Patient: Female, age 34
A 34-year-old young lady was admitted to the Department of Rheumatology and Immunology of the 2nd affiliated hospital of Chongqing Medical University (CQMU), Chongqing, China, on May 6, 2021, due to "limb joint pain for more than one month" (Figure 1). More than a month before admission, the patient developed bilateral symmetrical pains in her wrists, elbows, knees, and ankles without obvious causes, along with tenderness. These symptoms were heavier in the morning with stiffness, and slight relieving at afternoon. The involved joints were intermittent swelling, without wandering or joint deformity. During the course of disease, she had no fever, cough, expectoration, abdominal pain, and diarrhea. This lady was with a height of 160cm, and a weight of 55kg (BMI 21.48kg/m2). She was a salesperson, working at a supermarket with central air conditioning. And a dog was raised at the lady's home. She had married without a child. She had no history of smoking or alcohol consumption. There was an allergic history to cephalosporin about 10 years ago. She was born and living in Chongqing for a long time, and she had not gone to other places for a recent year. Physical examination of her whole body showed no abnormal findings.
After admission, firstly, the lady's anti-Ro antibody was positive (++), Sjogren's syndrome was suspected. However, no abnormality was found in the parotid gland and bilateral submandibular glands. Therefore, lip mucosa biopsy was performed to further exclude the diagnosis of Sjogren's syndrome. At the same time, ultrasonography of muscle and bone showed that there was some effusion in the joint cavity of the right knee joint. Along with the symptoms of joint pain, rheumatoid arthritis should be considered. Next day, the negative results of anti-cyclic citrullinated peptide (CCP) and rheumatoid factor (RF) helped decrease the possibility of rheumatoid arthritis' diagnosis. Enhanced CT scanning of chest (Figure 2) unexpectedly showed bilateral pulmonary interstitial inflammation, with multiple lymphadenopathies, thus pneumonia was considered (Figure 2A and B). Although the patient had no typical symptoms like fever, cough, expectoration, or shortness of breath, levofloxacin was given empirically with elevated neutrophils (Figure 3A). At the same time, the relevant etiological examination was further arranged; however, these results were successively showed negative (Supplementary Table 2).
On the third day, the lady's joint pain was still obvious, so she underwent an intra-articular puncture, fluid extraction, and 1 mL of Diprospan injection into the intra-articular cavity for anti-inflammatory treatment. The pathological results of lip mucosa came back and showed that no lymphocyte aggregation was found. Till then, the diagnosis of Sjogren's syndrome was completely excluded. And the patient's joint pain relived. One week later, a re-examination of chest CT scanning showed that the inflammation of both lungs was smaller, but lymphadenopathies were basically the same as compared to before (Figure 2C and D). After consultation from the respiratory department, a transfer was recommended to clarify the nature of lymphadenopathy. Doppler ultrasonography of superficial lymph nodes detected several enlarged lymph nodes on the right clavicle, with clear boundaries, and the largest one was about 1.6 x 0.7cm.
On the eighth day, the patient underwent a bronchoscopy plus endobronchial ultrasound-transbronchial needle aspiration (EBUS-TBNA) operation under general anesthesia. During the operation, a small amount of purulent secretion was found in the patient's trachea and bilateral main bronchus, which was lavaged, washed out, and sent to culture. The lavage fluid in the lower left lobe was sent for exfoliative cytology and Xpert MTB/RIF detection. Microscopically, it can be seen that the bilateral bronchial mucosa of each leaf and segment of this patient was normal, the lumen was unobstructed. And no neoplasm, bleeding, or necrosis tissues were found. Then, the ultrasonic bronchoscope was replaced. EBUS-TBNA exploration showed that the lymph nodes in group N4, N7, R10, and L11 were swollen and fused. The lymph nodes in groups N4, N7, R10, and L11 were punctured with 21G puncture needles for 1, 3, 2, and 3 times, respectively. Necrotic chips and strip tissues were extracted and sent to exfoliated cytology, tNGS and pathological biopsy detection. The whole operation process was smooth.
The results of exfoliated cytology showed a few lymphocytes and neutrophils (Figure 3B-E). Pathologist reported squeezed lymphocytes and a few epithelial-like cells (Figure 3F and G). Immunohistochemistry analysis was CK (-), Vim (+), Ki-67 (+) 1%, CEA nidus (+), CK7 (-), and anti-acid staining (-). Xpert MTB/RIF was negative. However, tNGS reported 1225 reads of Legionella pneumophila in the samples of lymph node (Supplementary Table 3). Soon a multidisciplinary team (MDT) including experts in hematology, pathology, rheumatism immunity, respiration, and infection discussed the exact cause of this young lady's hospitalization. Finally, with all the information collected, especially the tNGS results, agreement was made that the patient's condition can be rationally explained by the infection of Legionella pneumophila. Thus, levofloxacin continued. By the 15th day, joint pain of the patient was completely relieved, so she was discharged from the hospital with the advice of another week's oral levofloxacin taking.
A month later, not only did the interstitial changes in both lungs were further improved by re-examination of chest CT scanning, but also the enlarged lymph nodes began to shrink (Figure 2E and F). On the 59th day, the patient was followed up at the outpatient department. The symptoms of joint pain did not recur, the interstitial changes of both lungs on chest CT were further improved, and the enlarged lymph nodes were further reduced (Figure 2G and H). During the last follow-up of 141th day, the joint pain still did not recur. The interstitial lesions in both lungs disappeared completely on chest CT, and the enlarged lymph nodes became much smaller (Figure 2I and J).
Keywords: legionella pneumophila, case report, levofloxacin, precision treatment, tngs, targeted next-generation sequencing
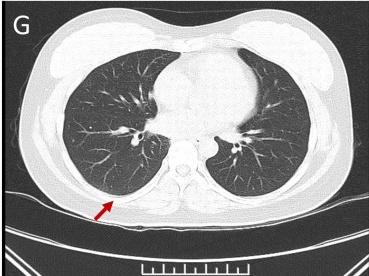
Image caption: Enhanced chest CT scanning of the patient. Chest CT enhancement showed bilateral interstitial pneumonia especially the right lower lobe under pulmonary window.